Question: What is the name of the tenant mentioned in the document?
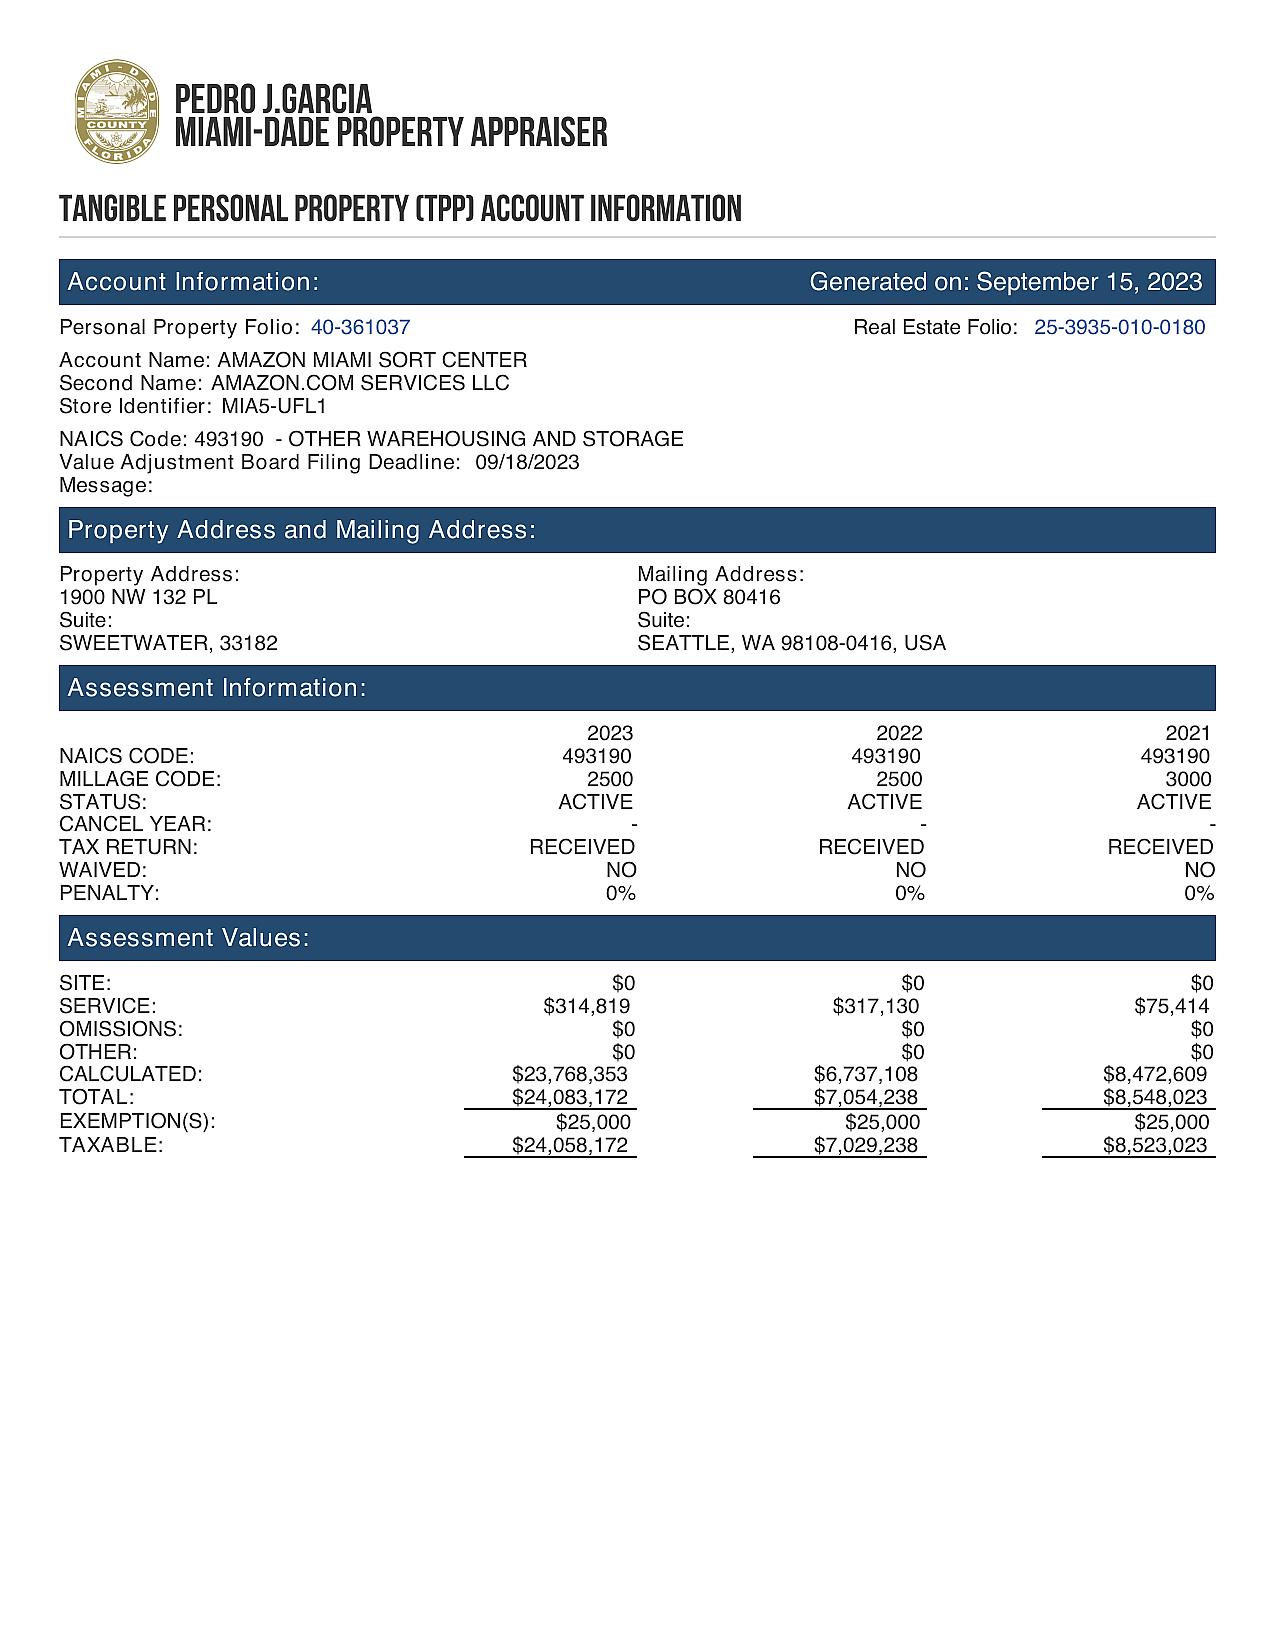
Answer: "AMAZON MIAMI SORT CENTER, AMAZON.COM SERVICES LLC"